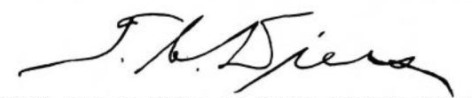
Signature of: theodore c diers